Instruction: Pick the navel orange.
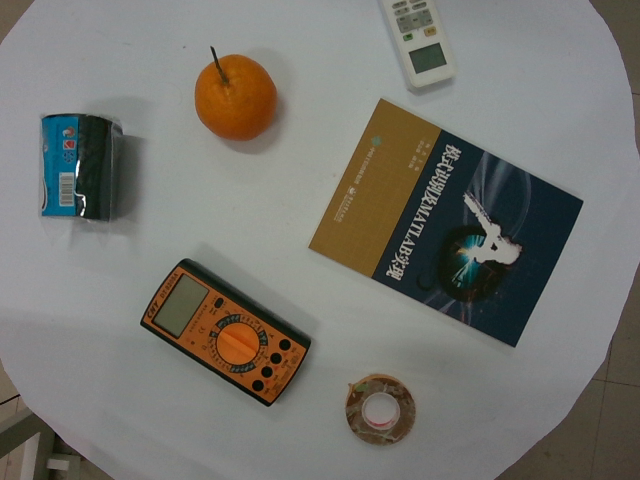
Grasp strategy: vertical